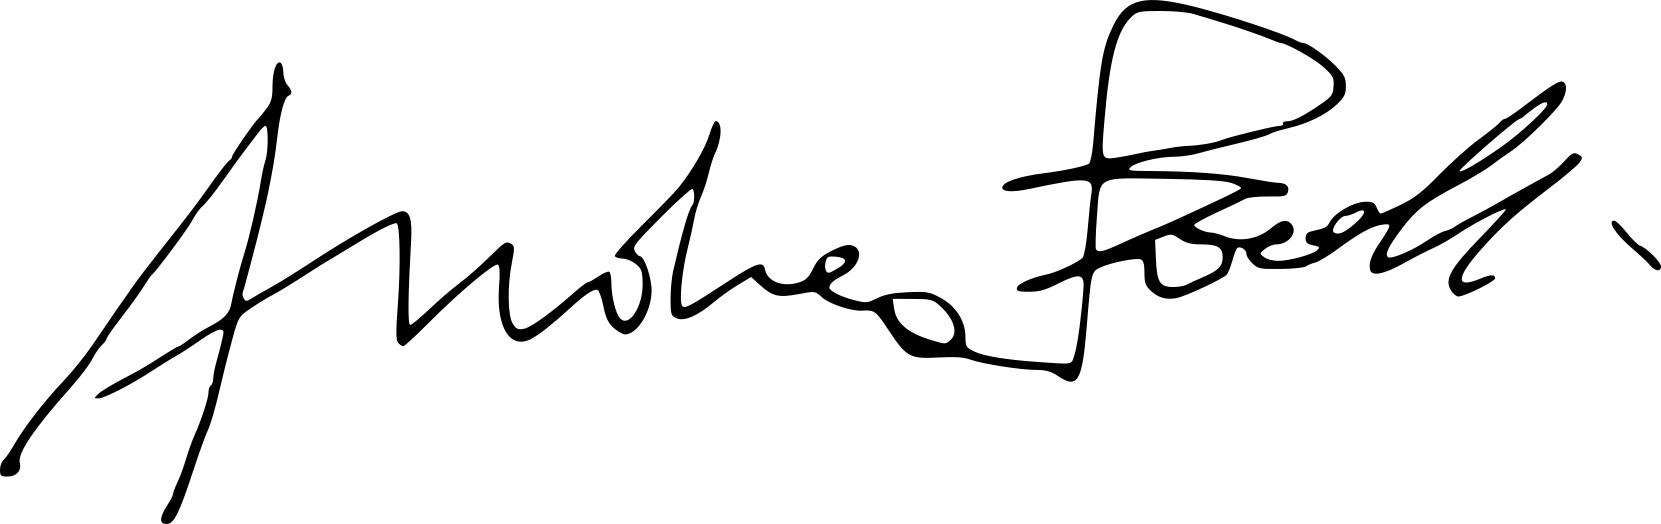
Signature of: andrea bocelli